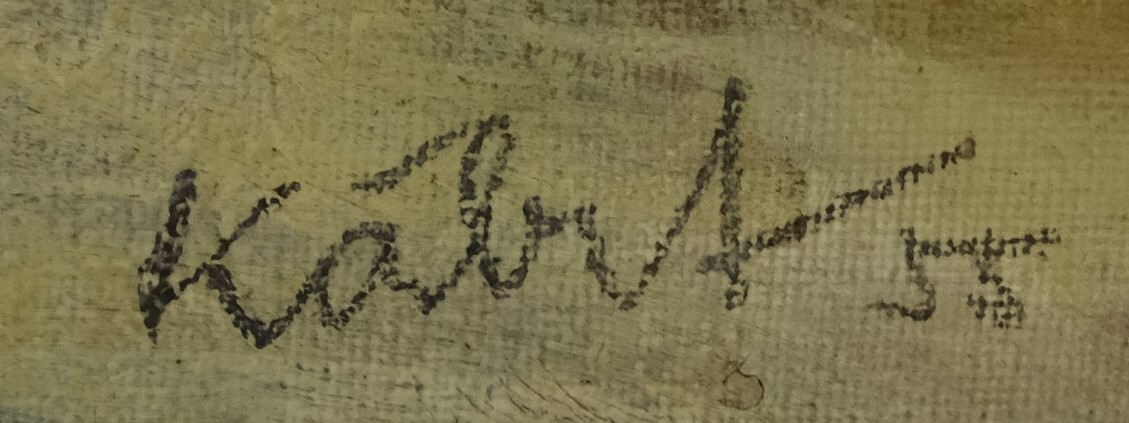
Signature of: josef kábrt